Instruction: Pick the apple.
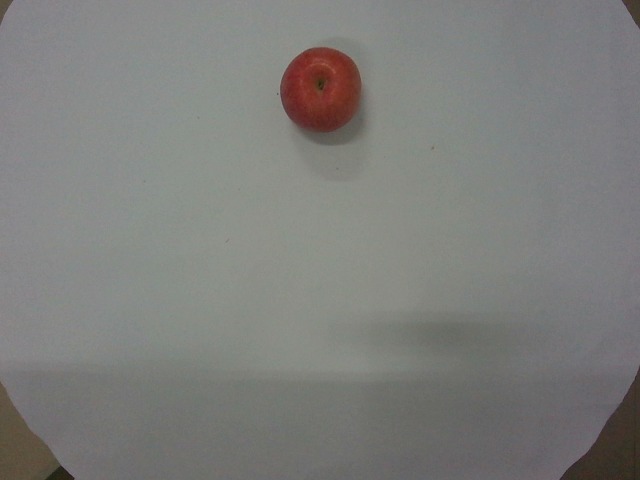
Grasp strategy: vertical